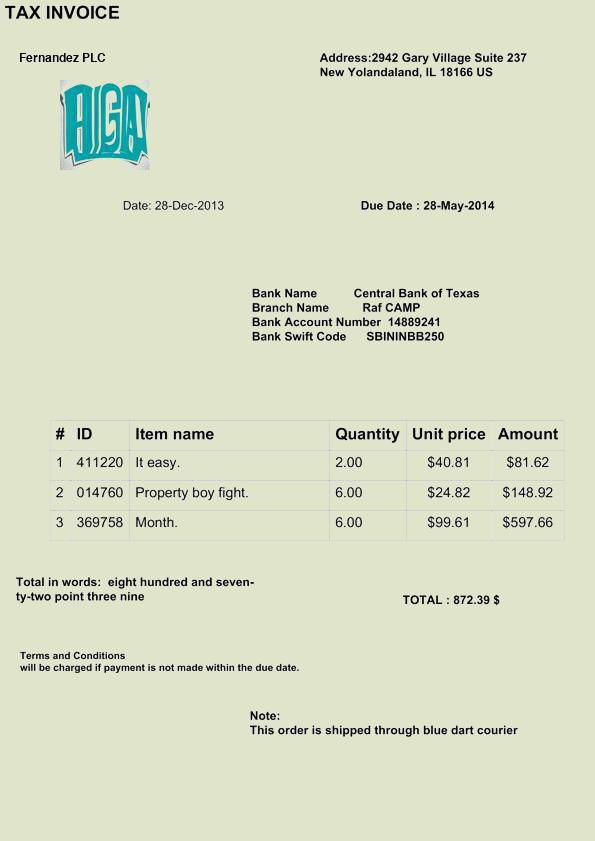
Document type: Invoice